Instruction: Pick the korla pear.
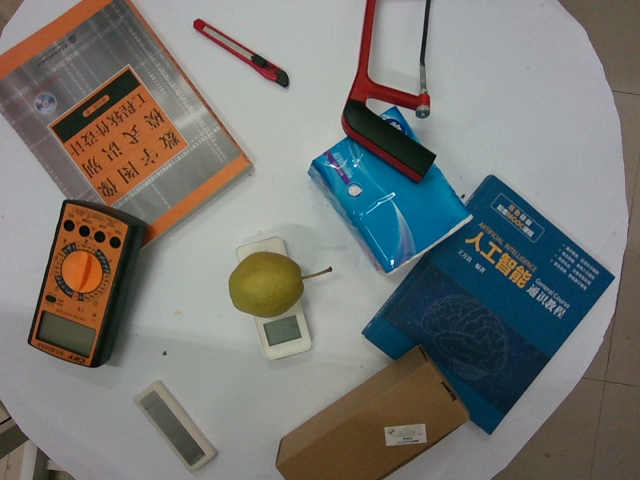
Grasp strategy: vertical